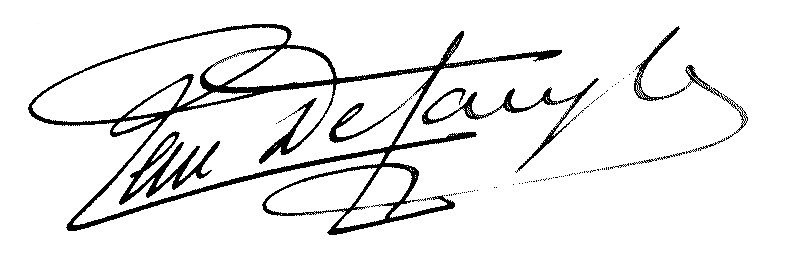
Signature of: rené delzangles